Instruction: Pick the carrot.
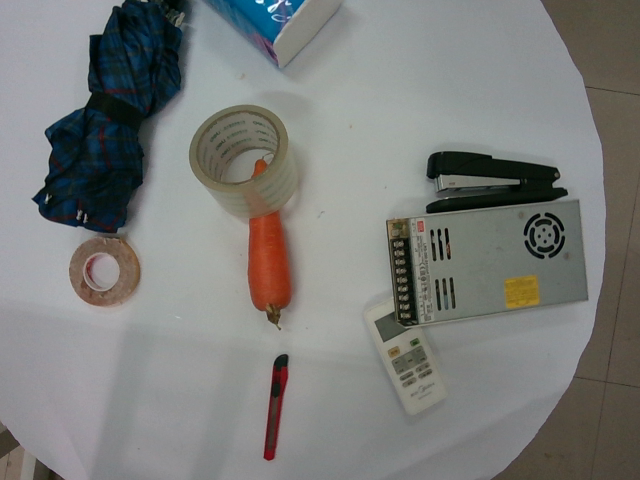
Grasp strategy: vertical